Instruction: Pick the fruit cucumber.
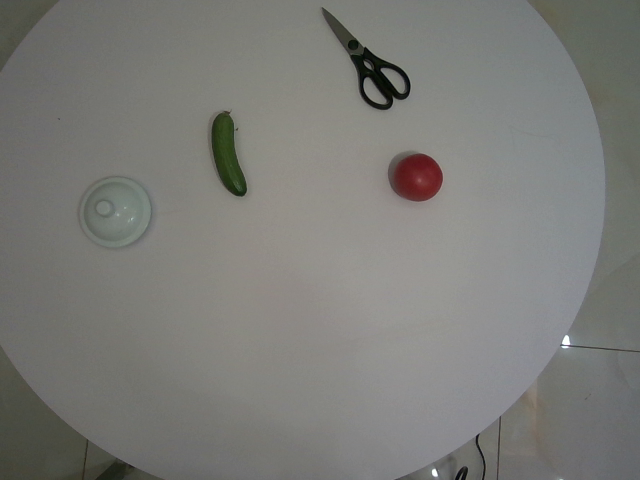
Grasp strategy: vertical